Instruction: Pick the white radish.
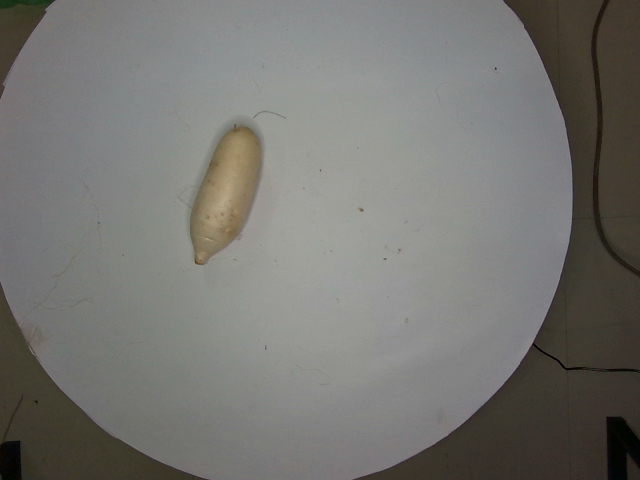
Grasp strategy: vertical